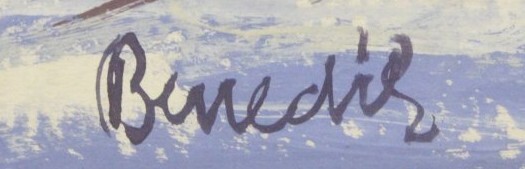
Signature of: karel benedík